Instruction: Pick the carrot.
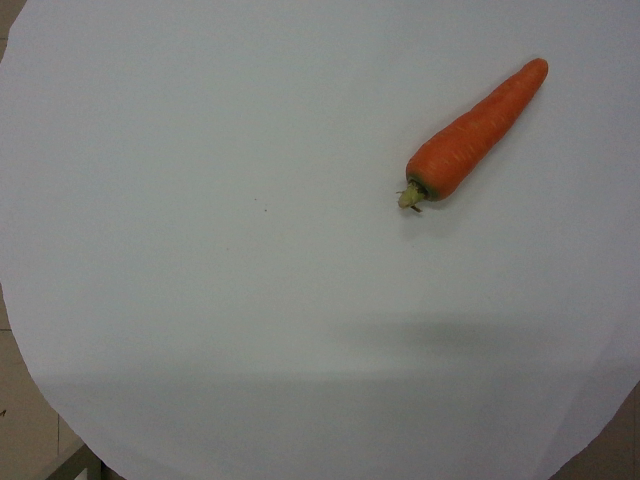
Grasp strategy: vertical